Question: What appears to be the issue?
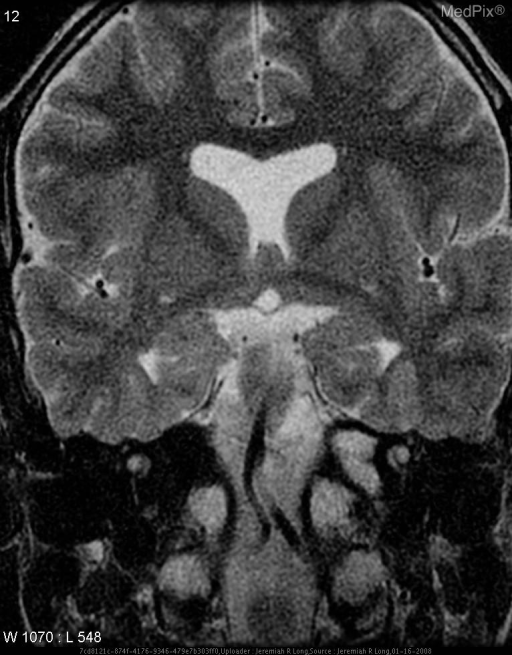
Answer: The findings suggest An axial T2 image through the mid brain demonstrates absence of the septum pellucidum.  Coronal T2 images also demonstrate absence of the septum pellucidum as well as hypoplasia of the optic tracts, chiasm and optic nerves. No other abnormalities were present.. Axial T2 image through the mid brain demonstrates absence of the septum pellucidum. Coronal T2 images again demonstrate absence of the septum pellucidum as well as hypoplasia of the optic tracts, chiasm and nerves.. The patient might have a history of 10 year-old male with a known dignosis of septo-optic dysplasia..